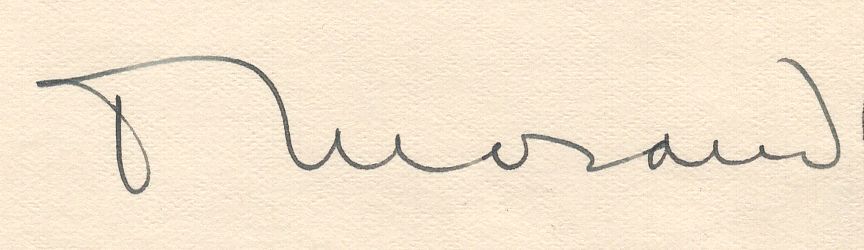
Signature of: paul morand